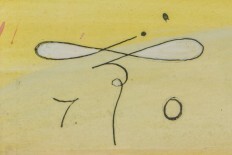
Signature of: jan kratochvíl